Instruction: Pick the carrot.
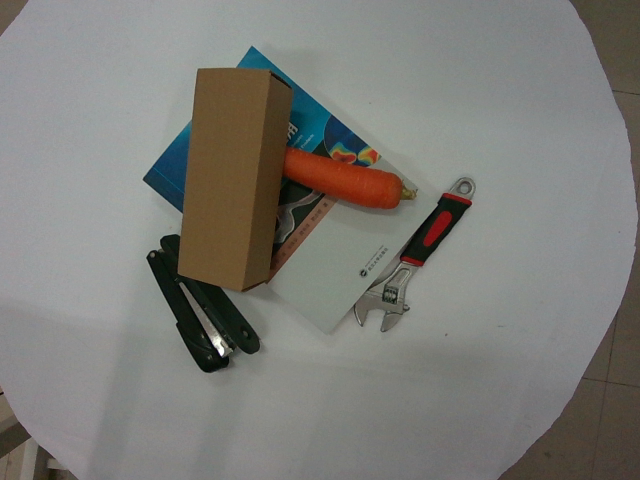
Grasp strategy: vertical